Question: What is the estimated tax bill amount according to the document?
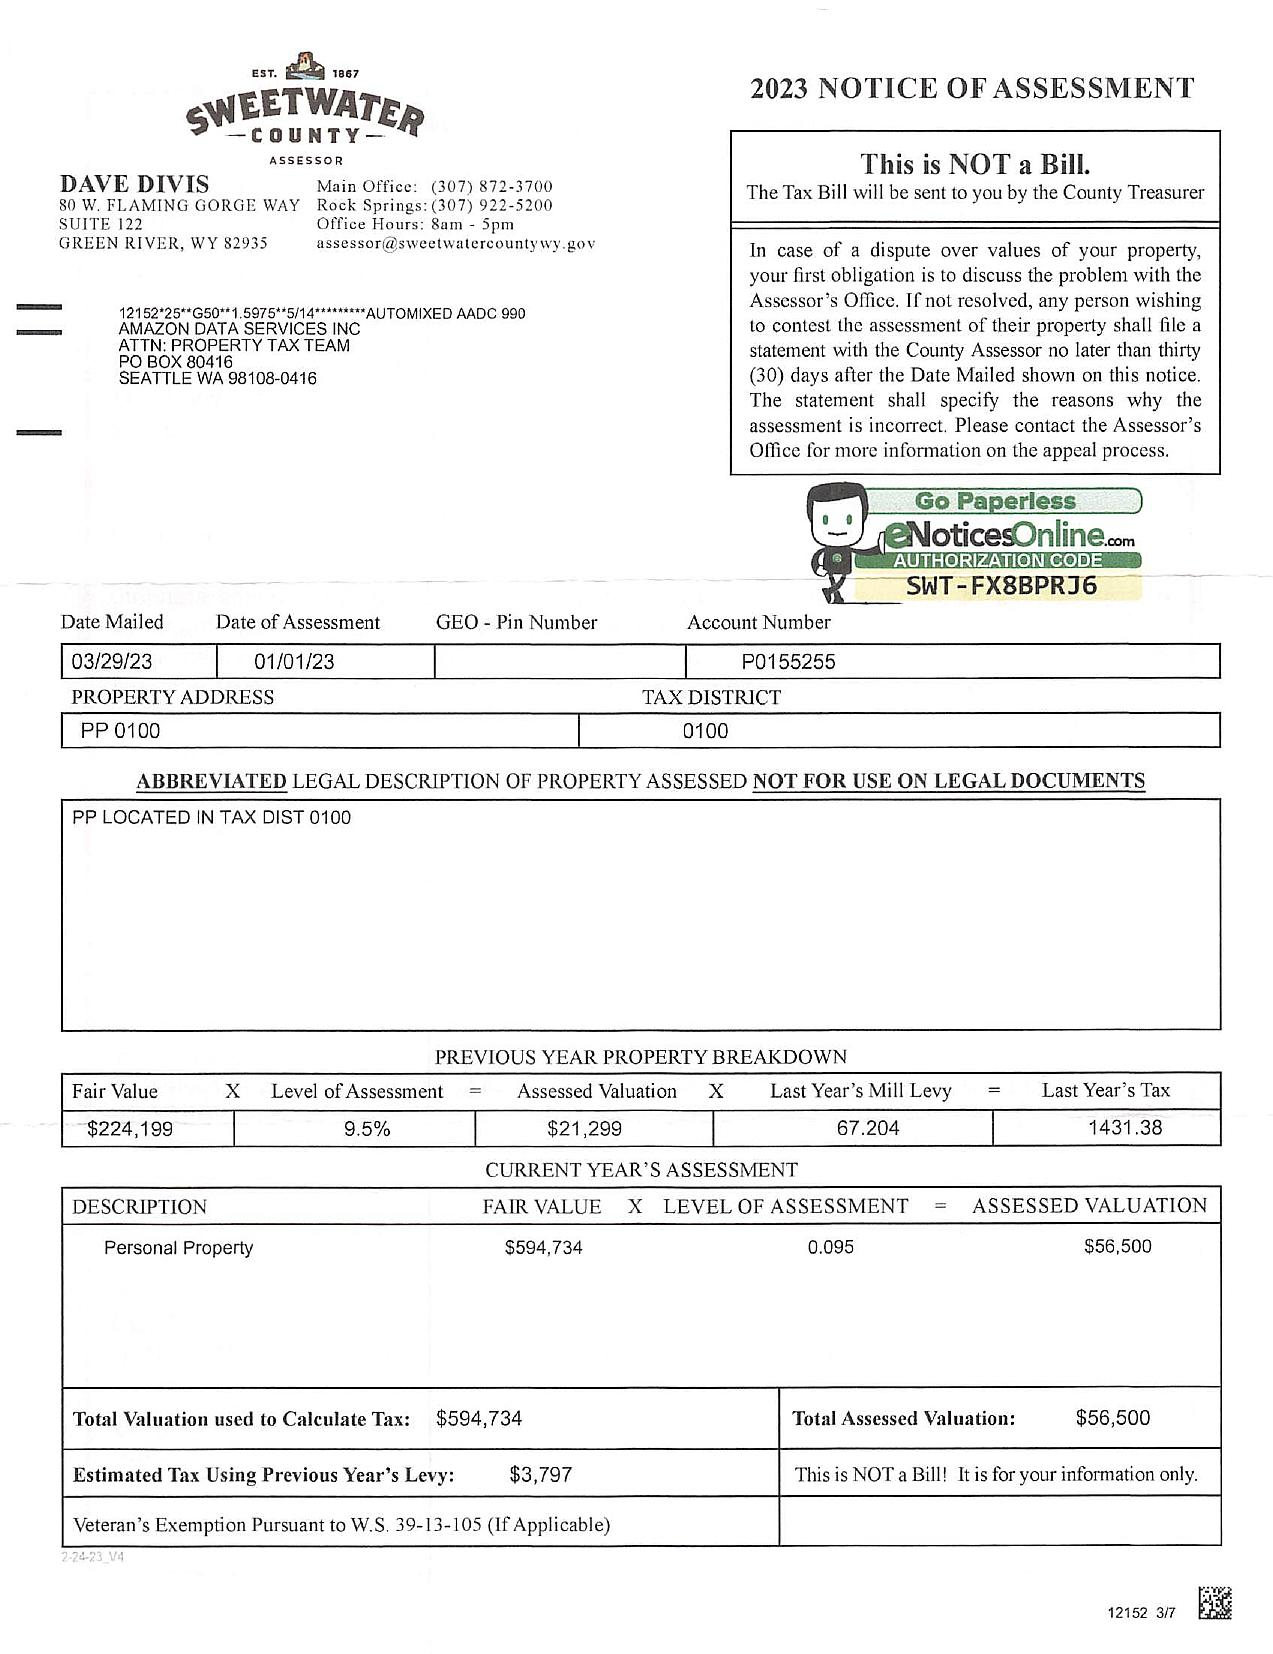
Answer: "$3,797 "